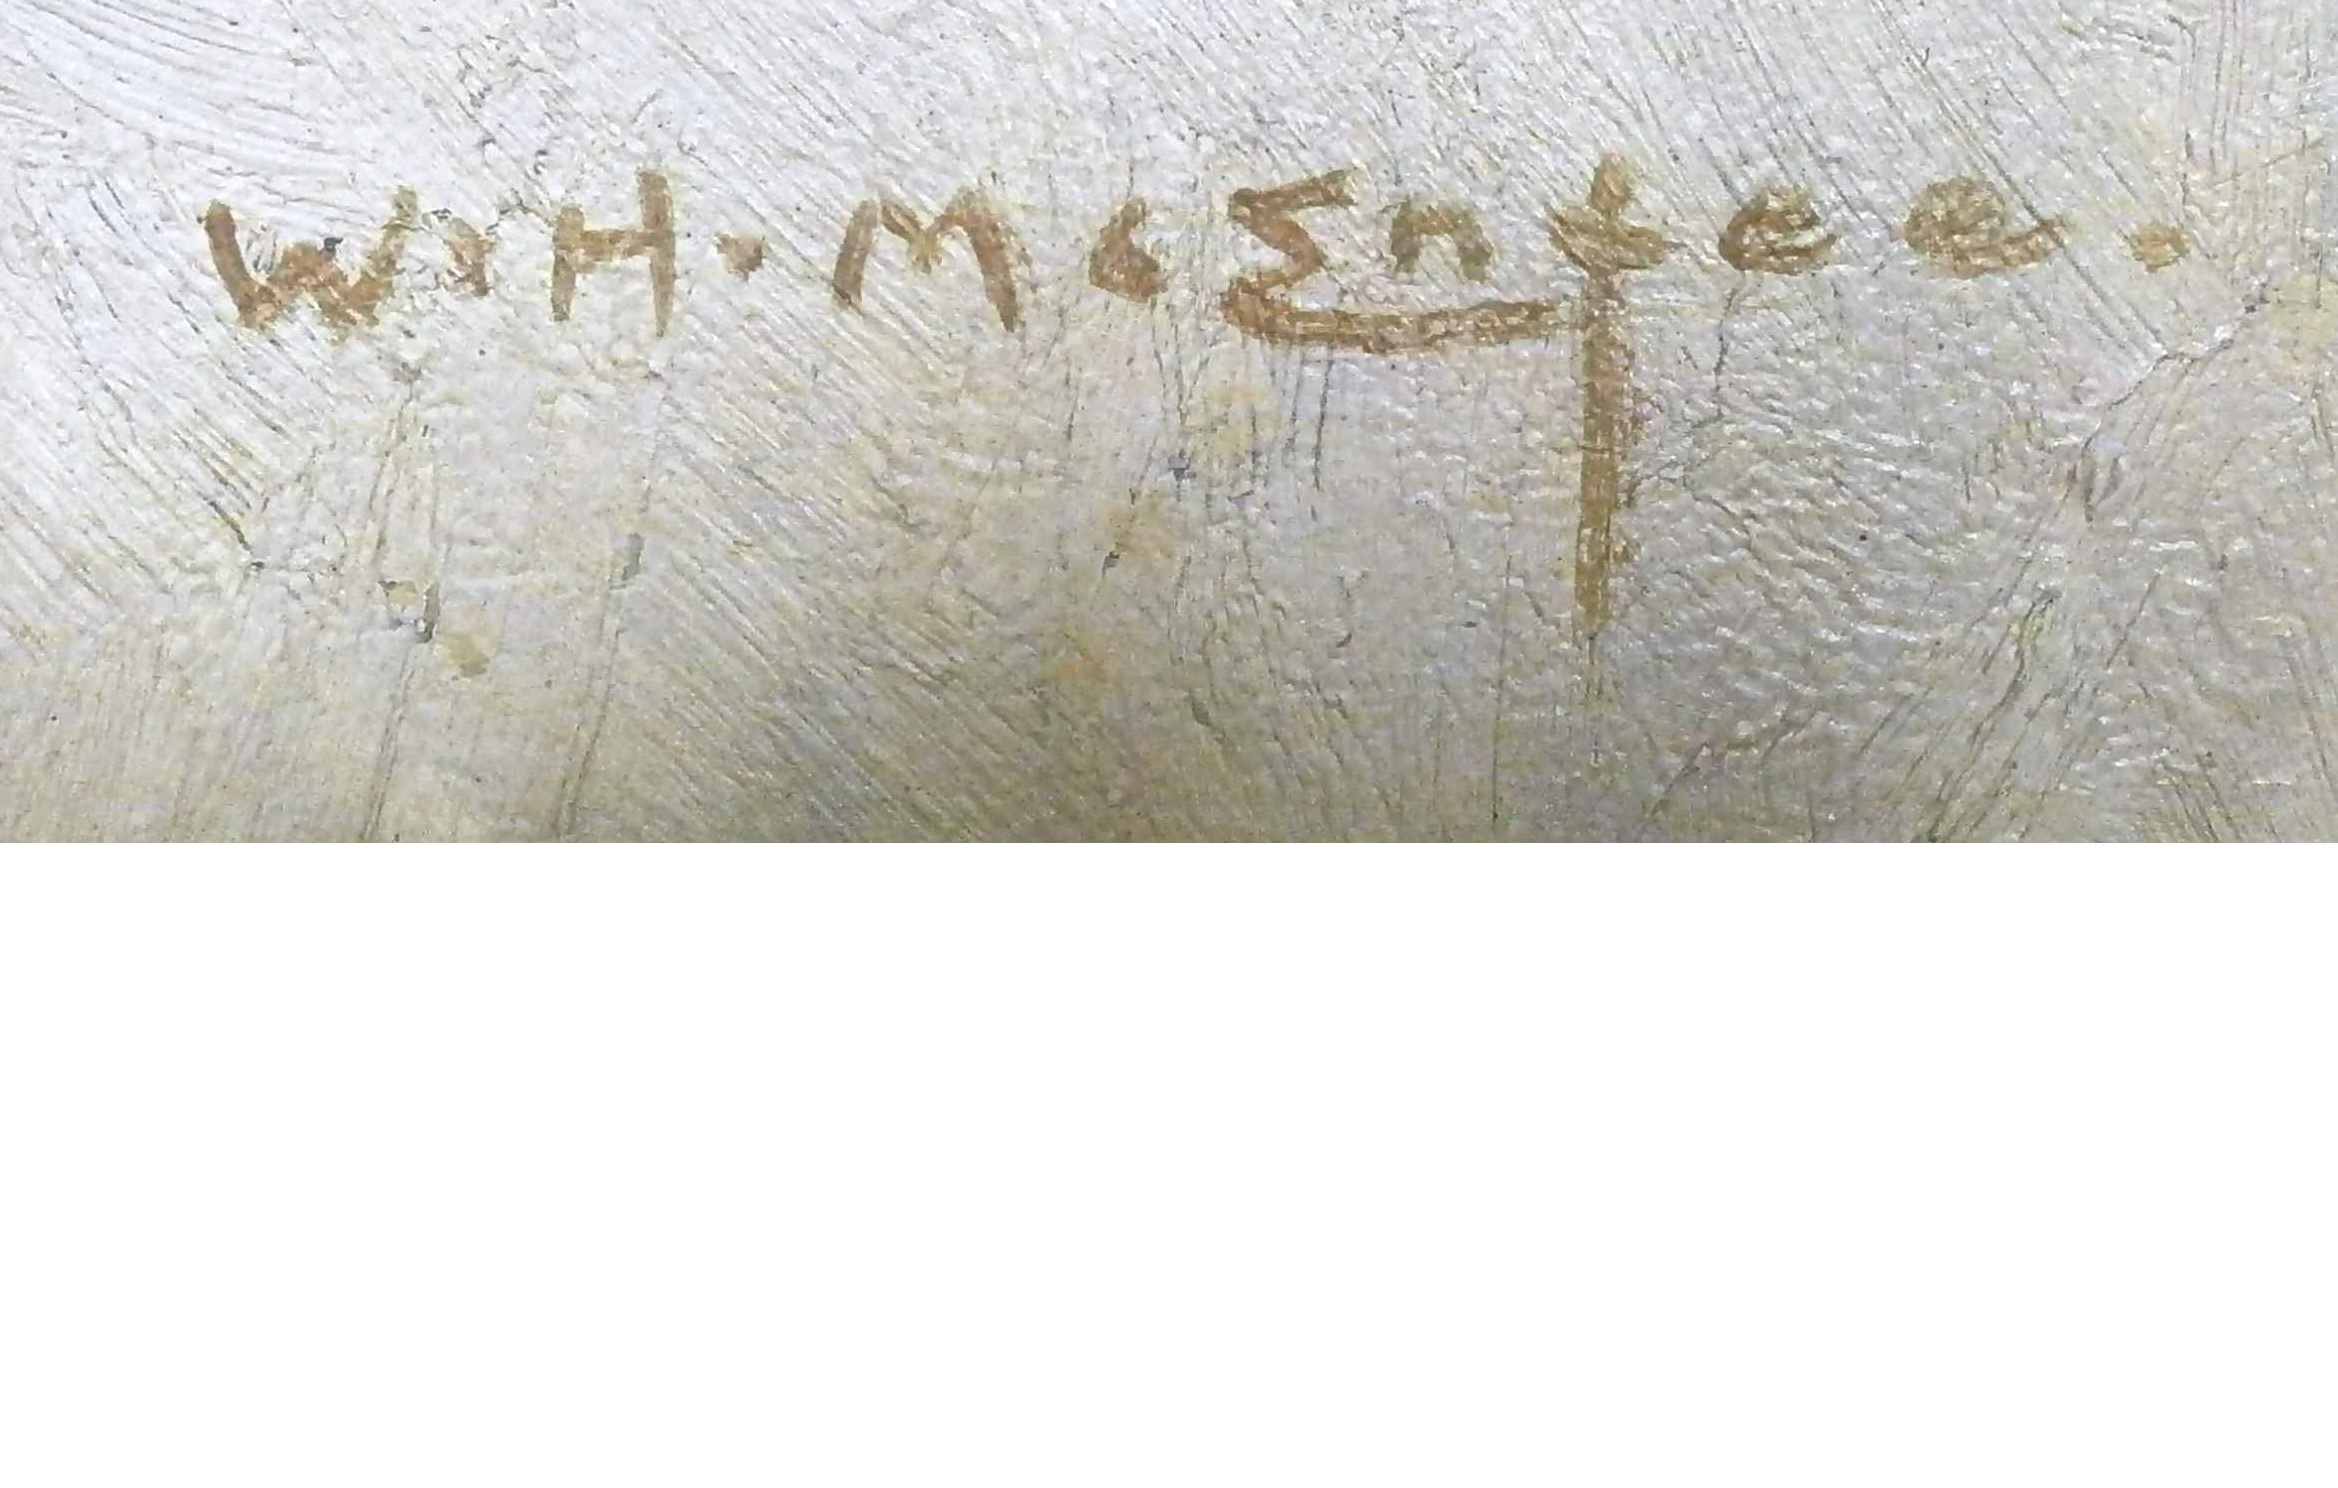
Signature of: william h mcentee